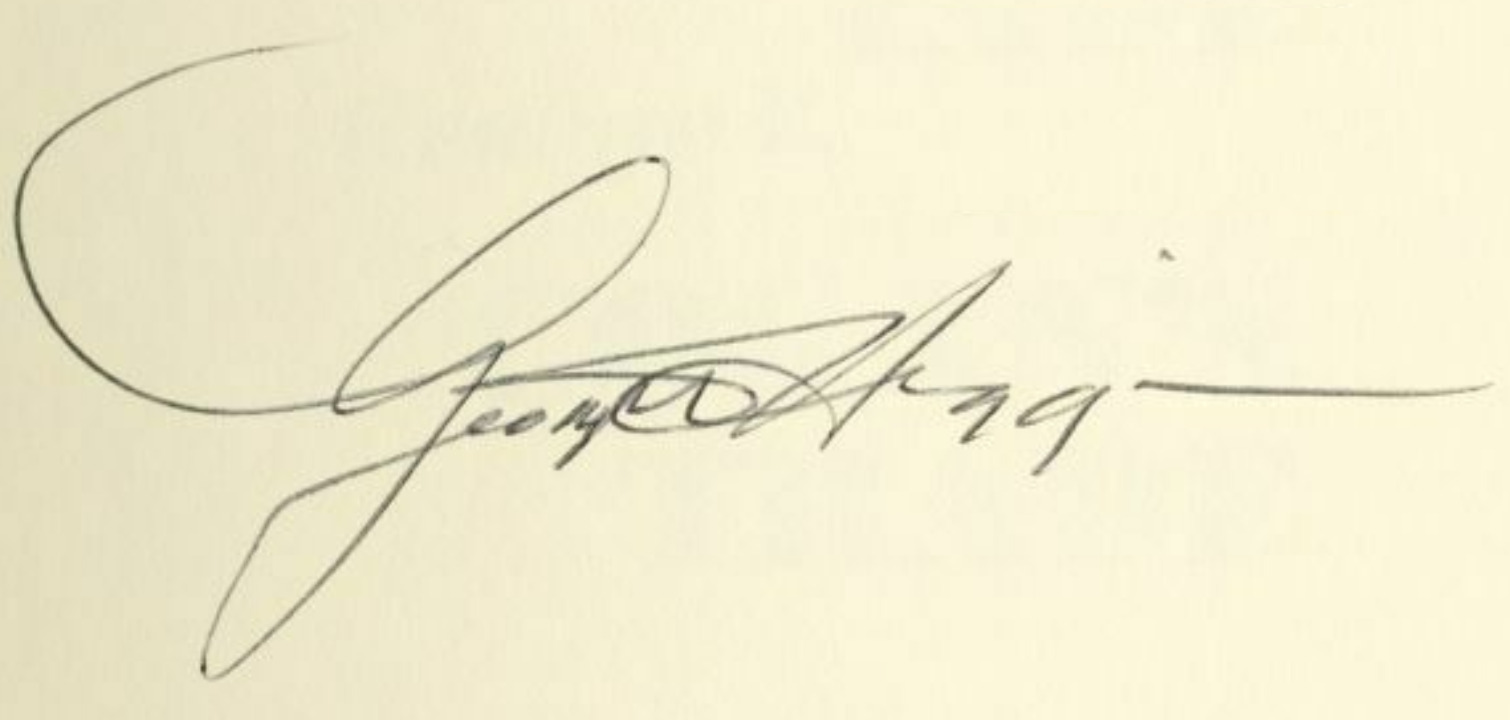
Signature of: george v higgins